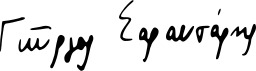
Signature of: giorgos sarantares